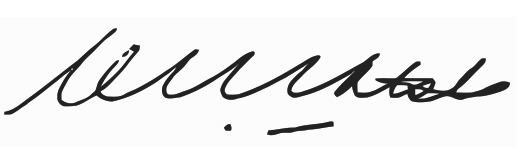
Signature of: carlos prats gonzalez